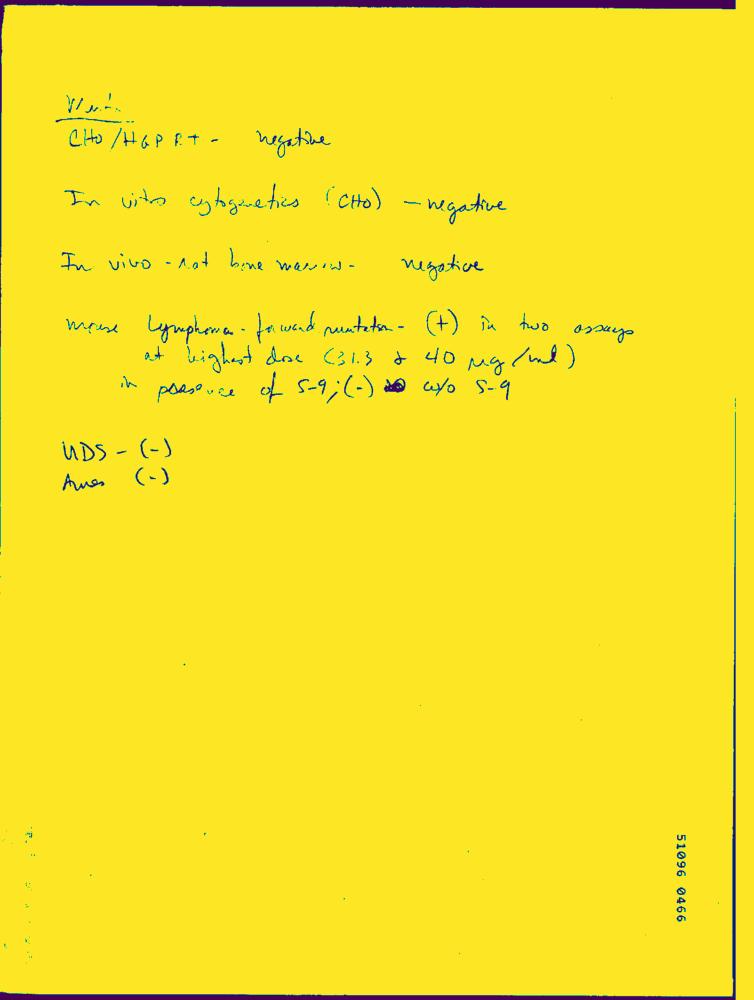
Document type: Hand-Written